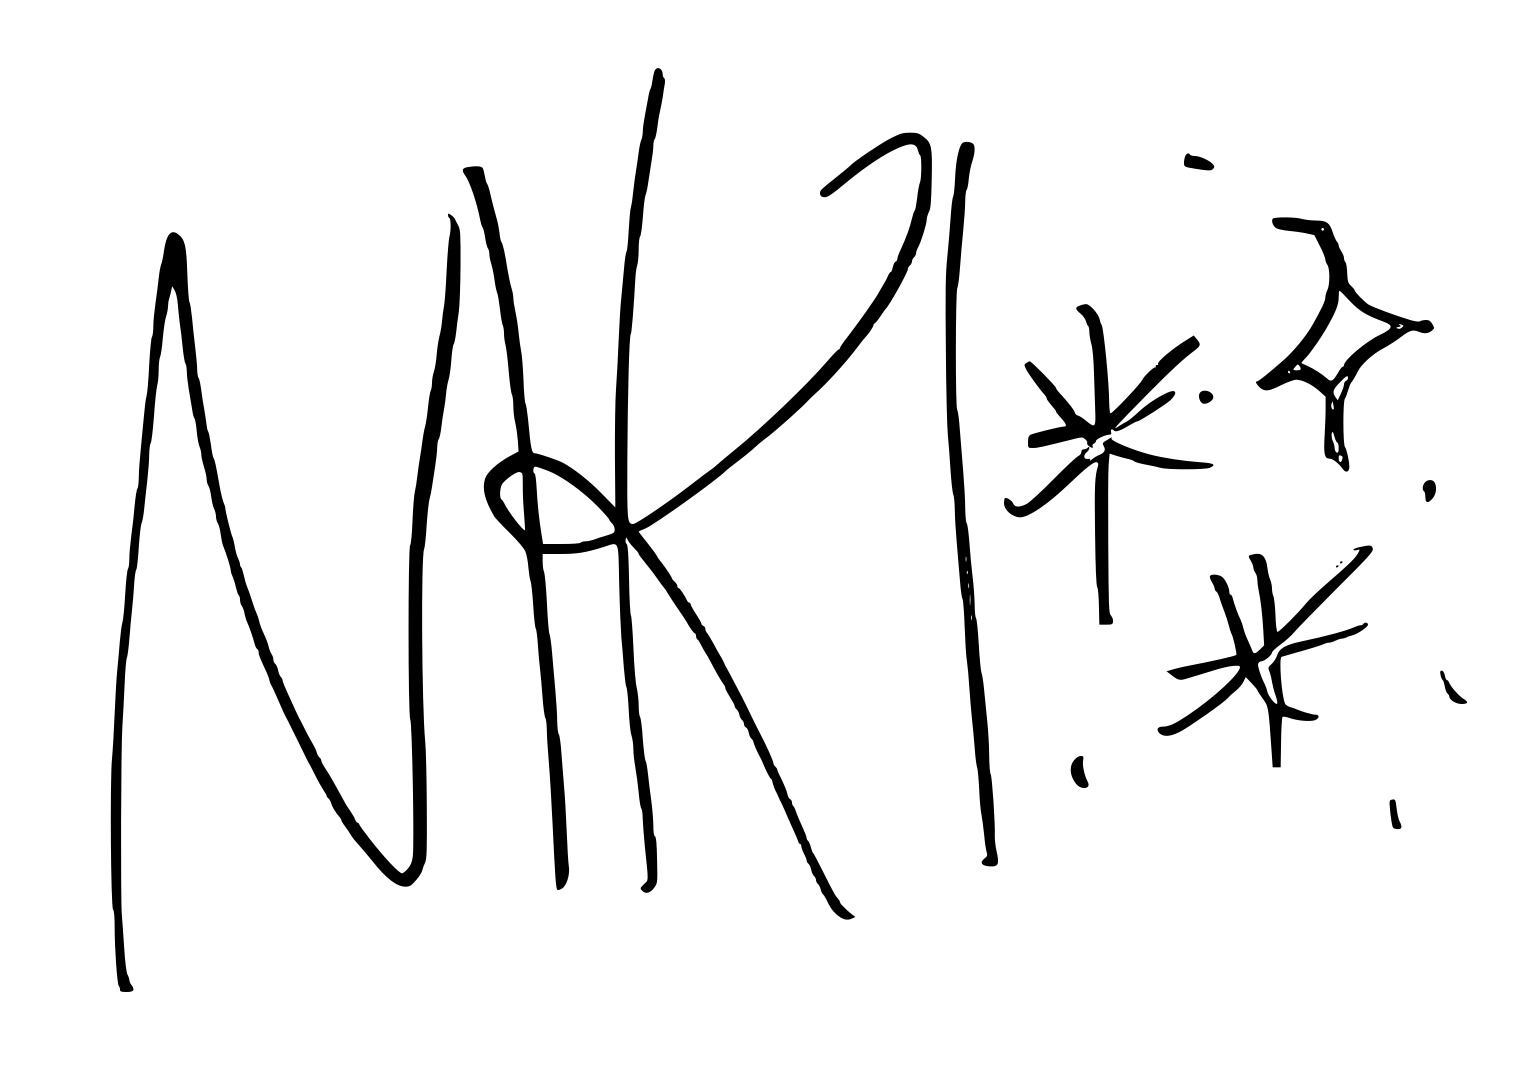
Signature of: niki